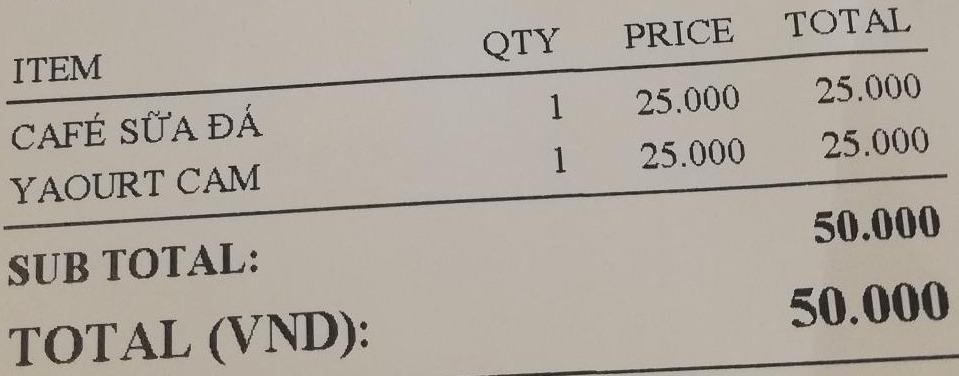
<table>
<tr>
<th>ITEM</th>
<th>QTY</th>
<th>PRICE</th>
<th>TOTAL</th>
</tr>
<tr>
<td>CAFÉ SỮA ĐÁ</td>
<td>1</td>
<td>25.000</td>
<td>25.000</td>
</tr>
<tr>
<td>YAOURT CAM</td>
<td>1</td>
<td>25.000</td>
<td>25.000</td>
</tr>
</table>

SUB TOTAL: 50.000
TOTAL (VND): 50.000